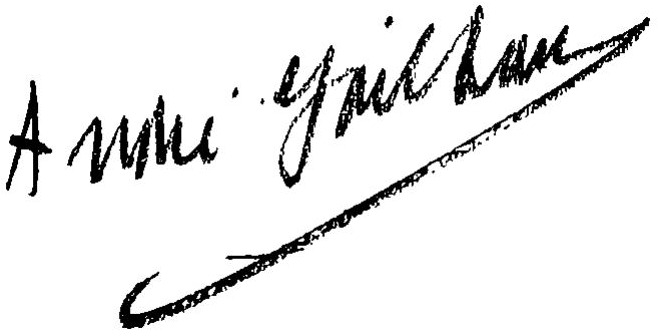
Signature of: andré gailhard